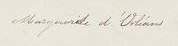
Signature of: princess marguerite of orléans